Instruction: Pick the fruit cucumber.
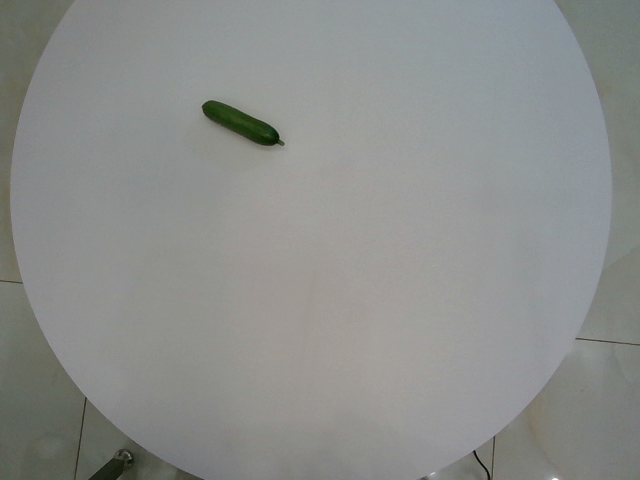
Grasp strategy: vertical